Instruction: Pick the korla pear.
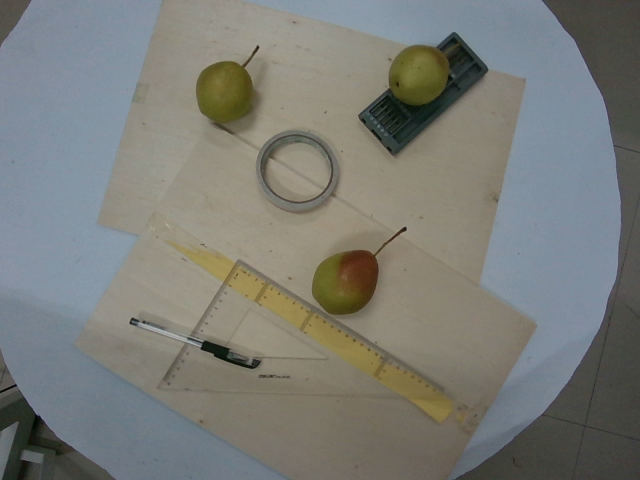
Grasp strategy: vertical